Extract the amount written in words, the amount in digits, the name of the payee, the date on the cheque, and the bank's name from the image.
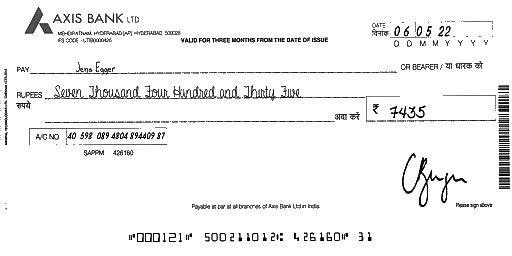
amt_in_words: Seven Thousand Four Hundred and Thirty Five
amt_in_figures: 7435
payee_name: Jens Egger
bank_name: AXIS BANK
cheque_date: 06/05/22